Question: What is the potential diagnosis?
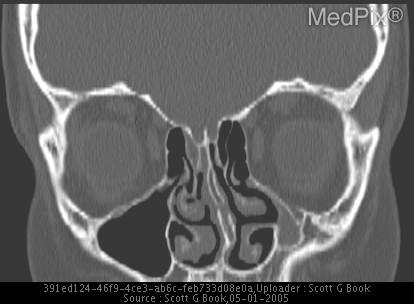
Answer: The possible diagnosis includes Chronic sinusitis
Congenital opacification
Silent Sinus
Post traumatic deformity.